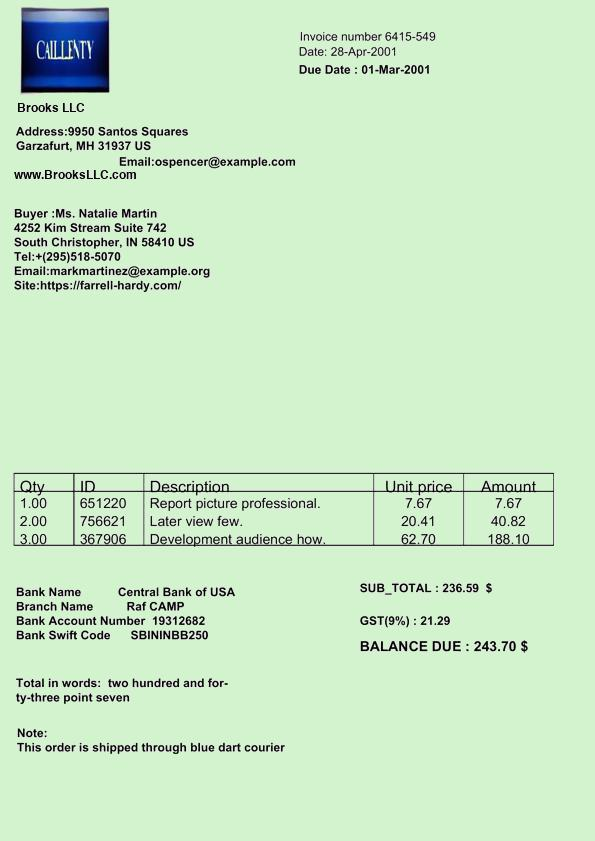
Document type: Invoice